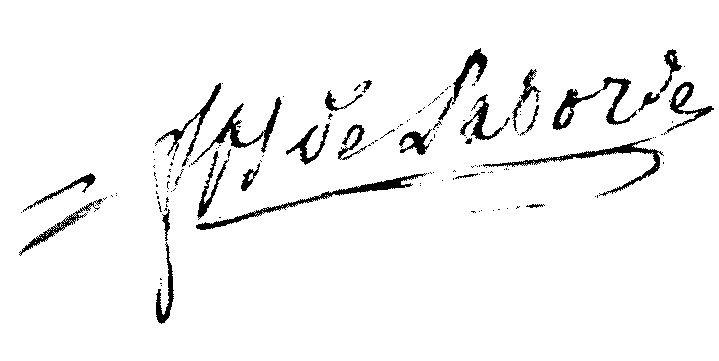
Signature of: jean antoine édouard fos de laborde